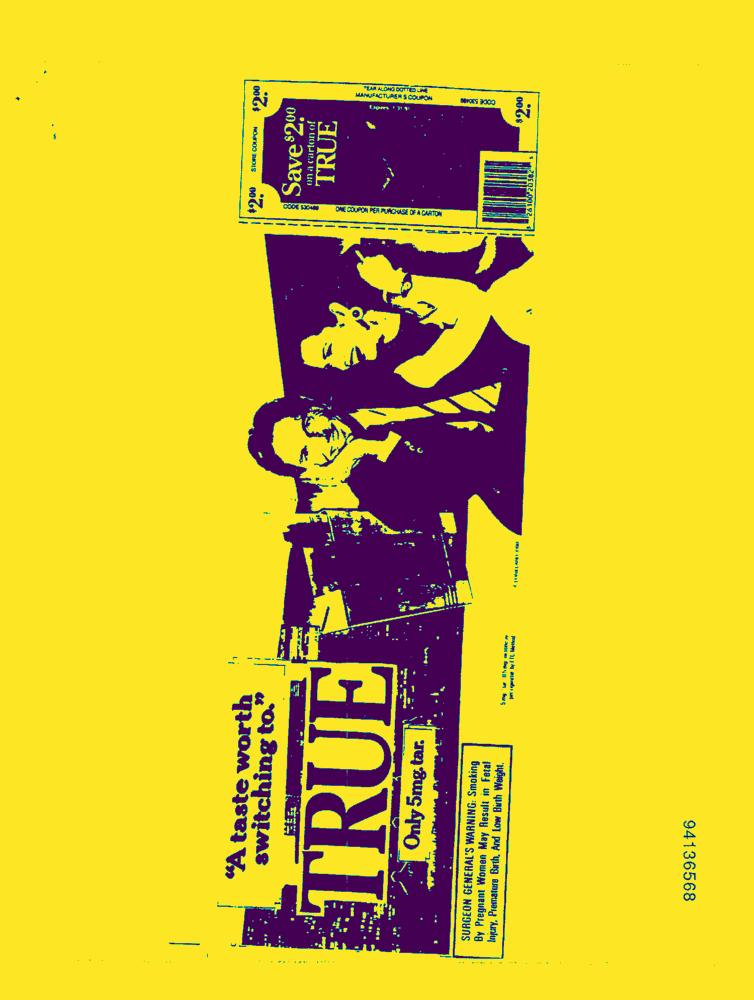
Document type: AD